Question: What do the imaging results show?
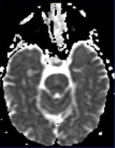
Answer: The imaging shows Central pontine MRI signal abnormalities with sparing of the peripheral pontine fibers. T1 signal hypointense, T2  and FLAIR signal hyperintense. Mild diffusion restriction with corresponding low ADC. Replace this - DESCRIPTION OF THE IMAGE OR FINDINGS..